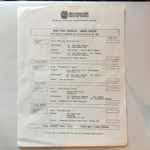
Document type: Invoice